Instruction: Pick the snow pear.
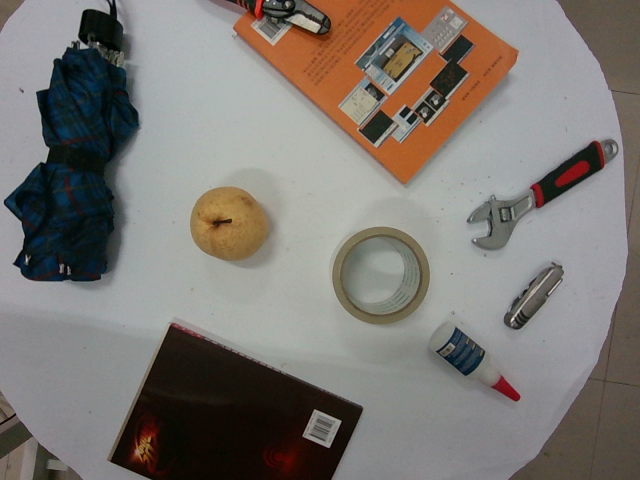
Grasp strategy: vertical